Question: What is the earliest payment due date mentioned in the document?
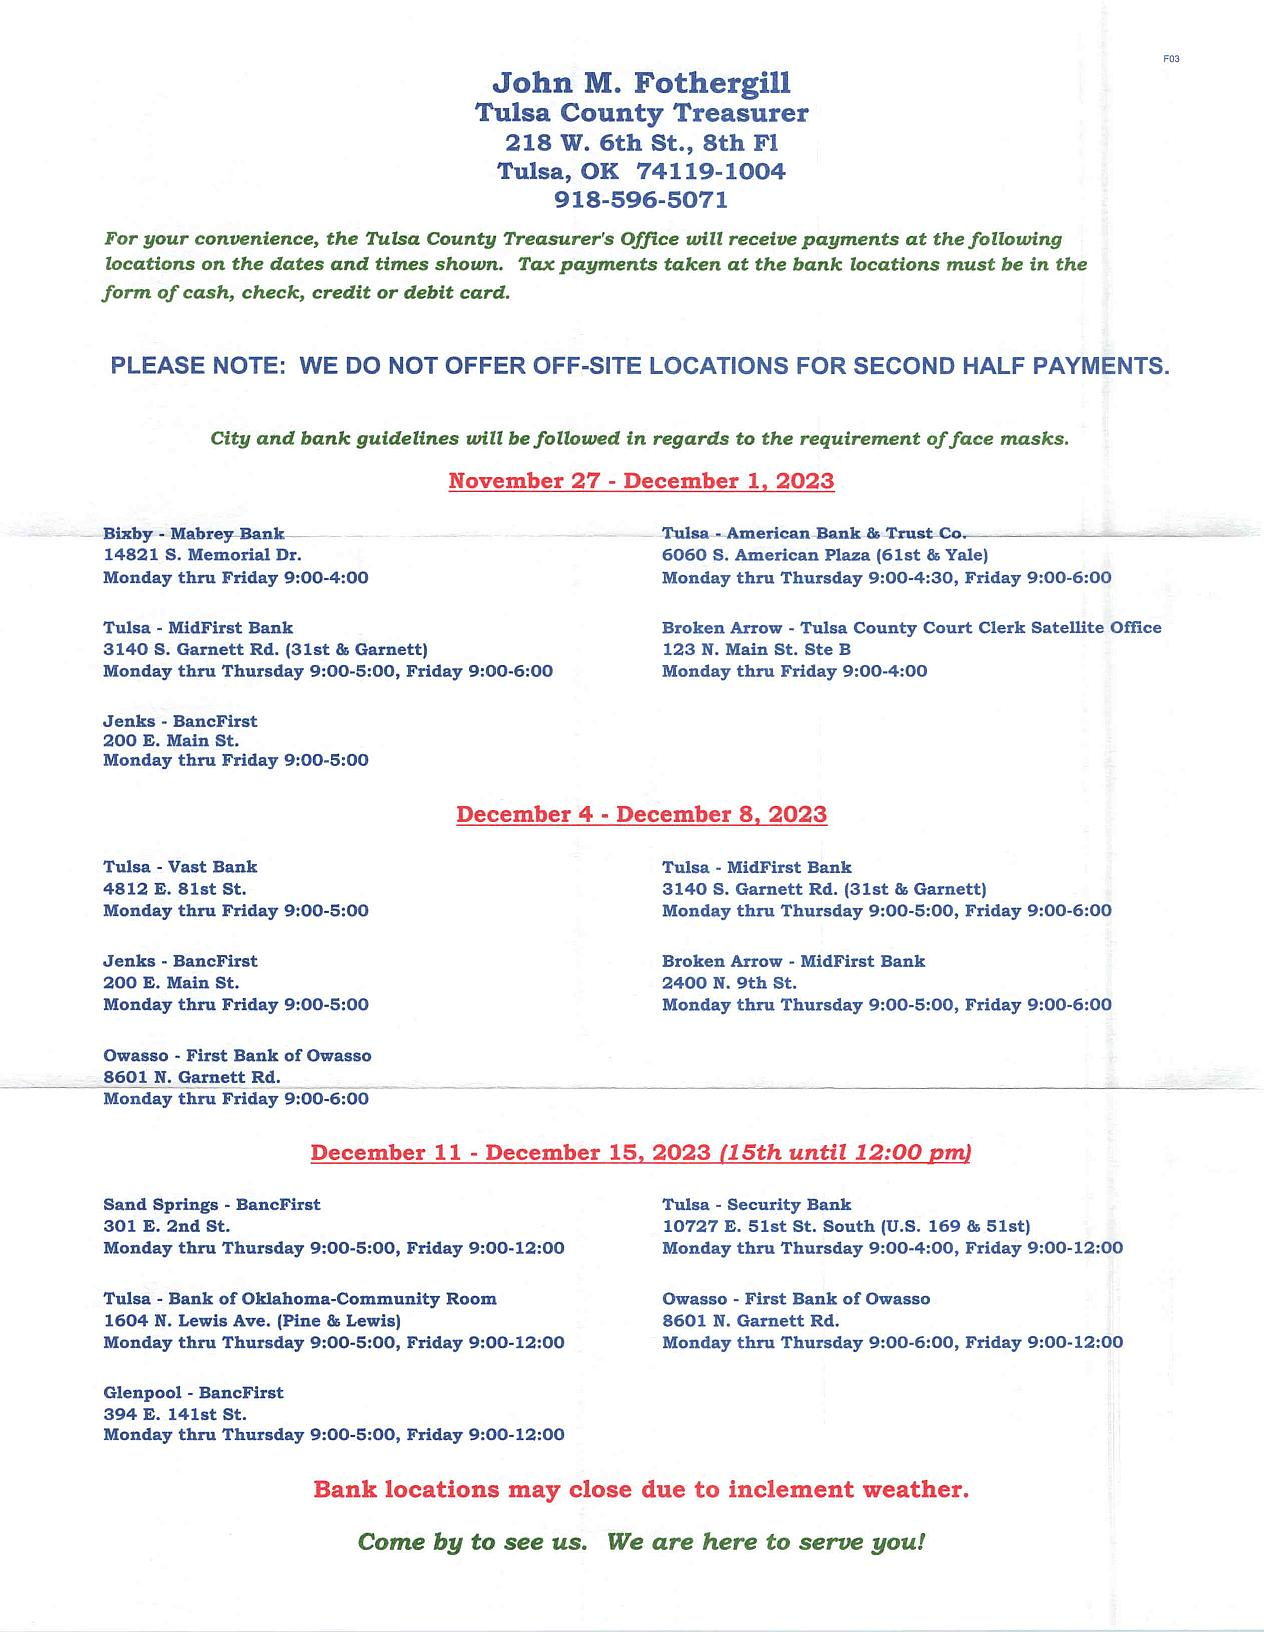
Answer: "November 27 - December 1, 2023"